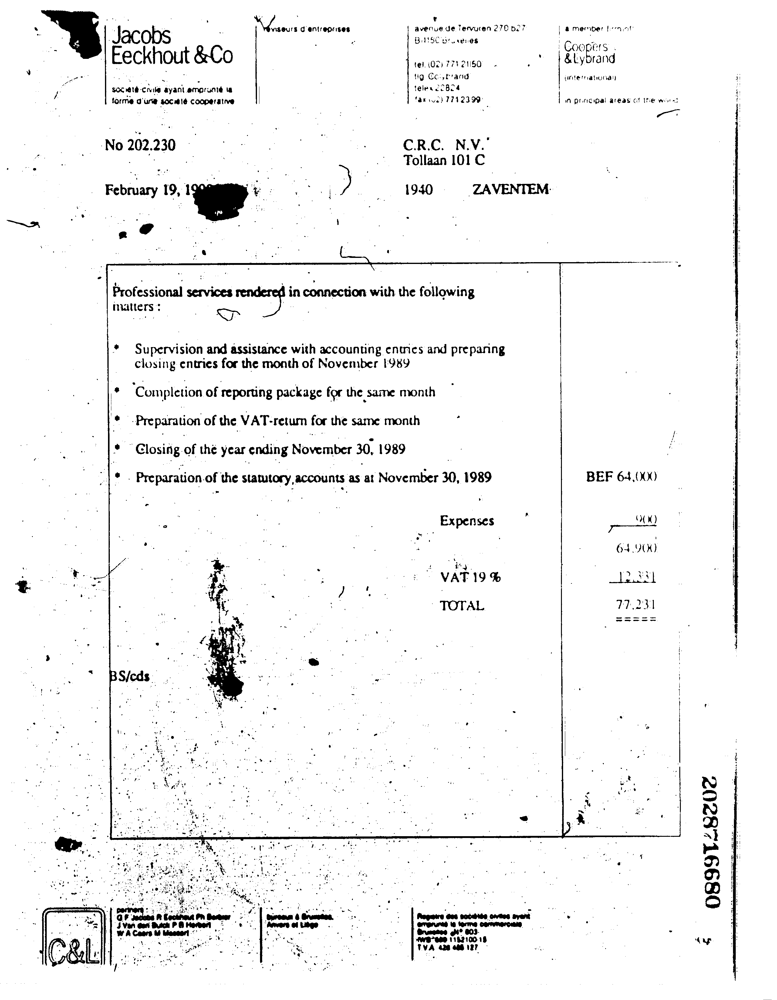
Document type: Invoice